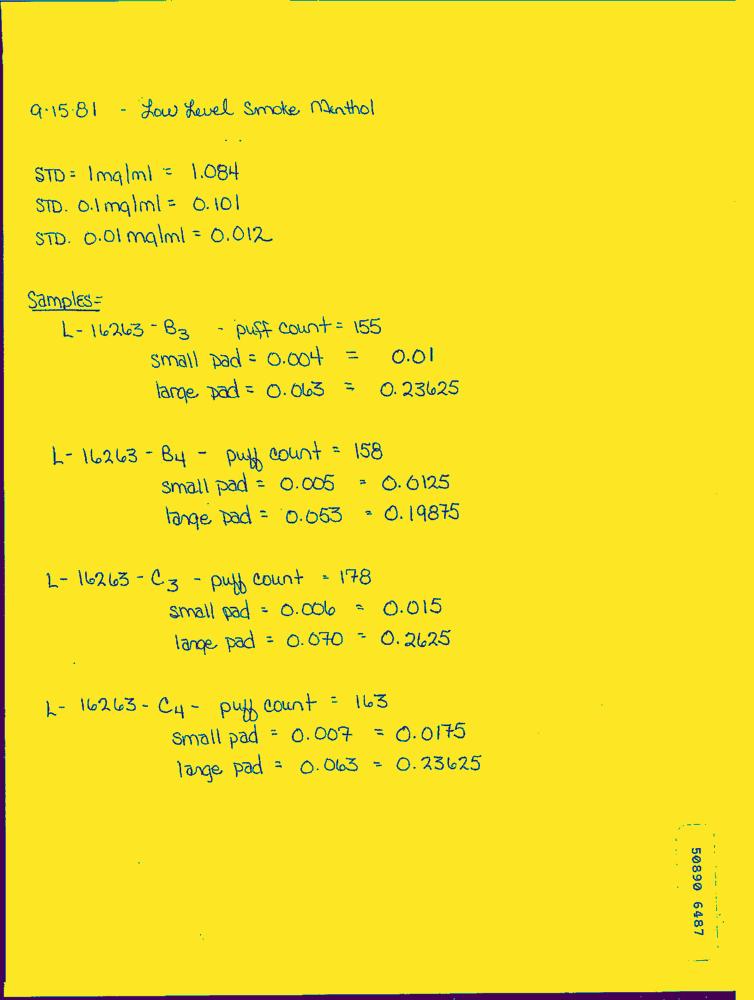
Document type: Hand-Written